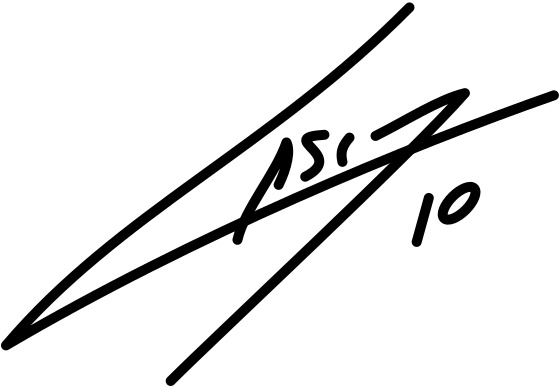
Signature of: pierre gasly